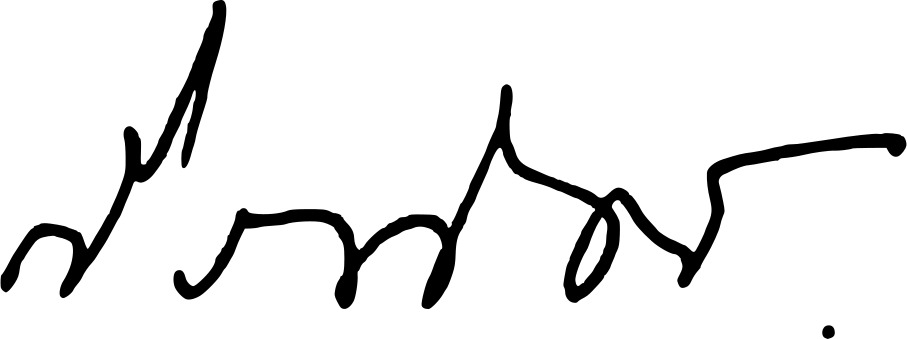
Signature of: sirikit